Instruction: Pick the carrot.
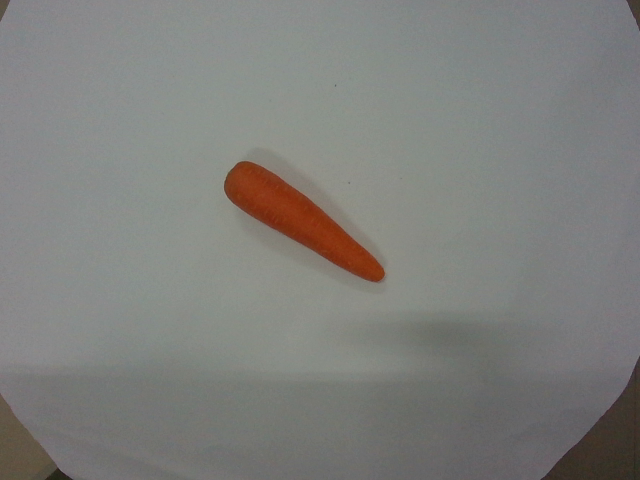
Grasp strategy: vertical